Question: What are the imaging findings?
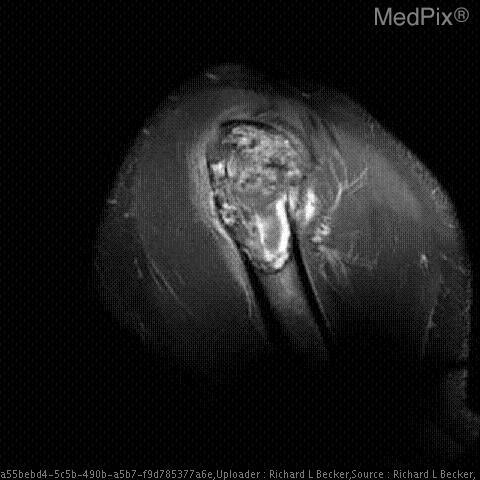
Answer: The imaging shows Expansile lytic lesion centered on the proximal humeral metaphysis with subarticular extension.  It is geographic, and there is no significant marginal sclerosis.  No periosteal reaction.  The overlying cortex is thinned, and there is a pathologic fracture of the humeral neck. Heterogenous mild enhancement post contrast..